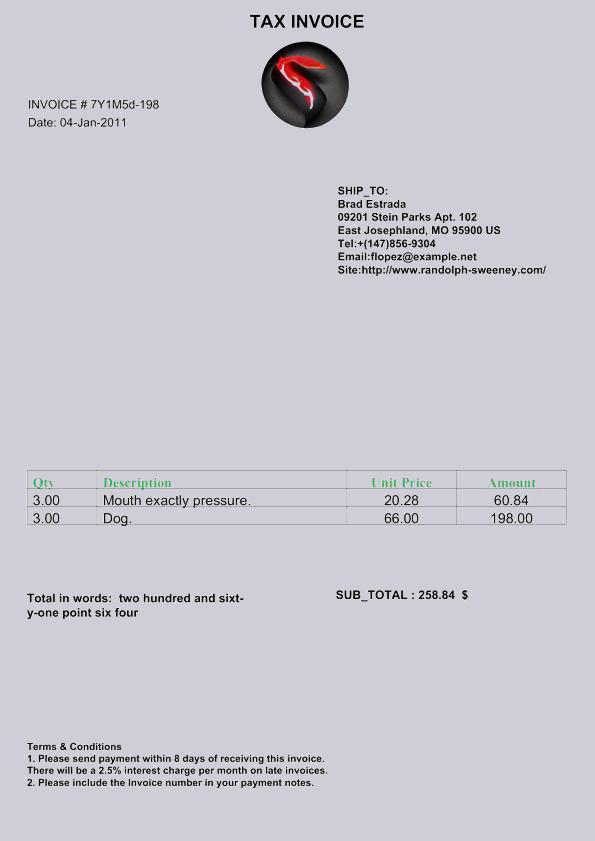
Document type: Invoice